Question: What is the potential diagnosis?
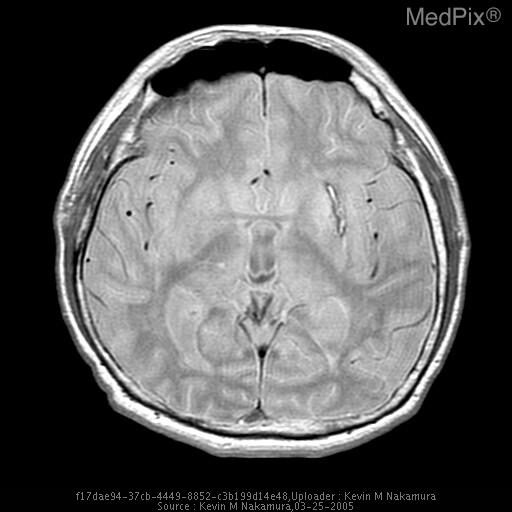
Answer: The possible diagnosis includes Hypertensive hemorrhage
Amyloid angiopathy
Hemorrhagic primary or metastatic malignancy.